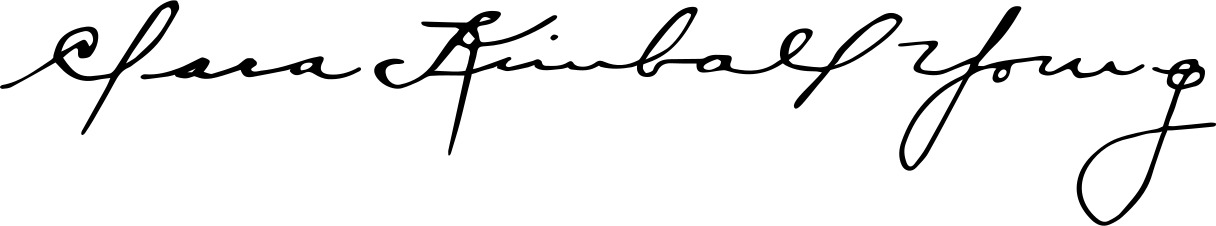
Signature of: clara kimball young